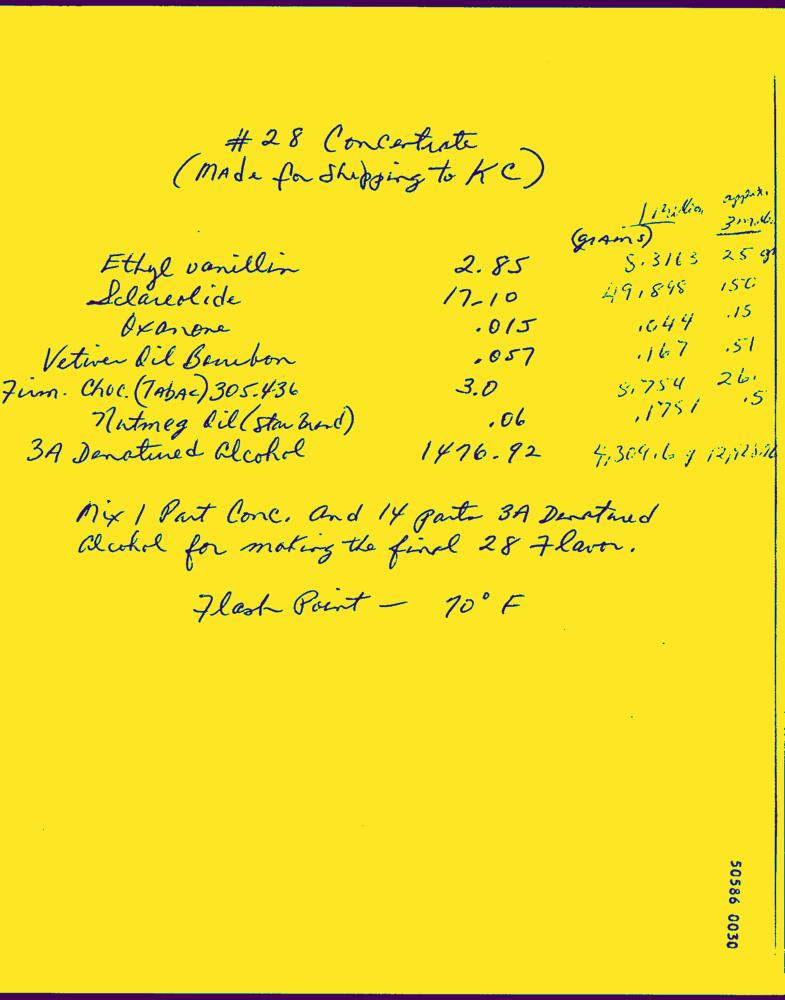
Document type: Hand-Written